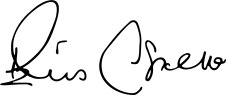
Signature of: elvis costello